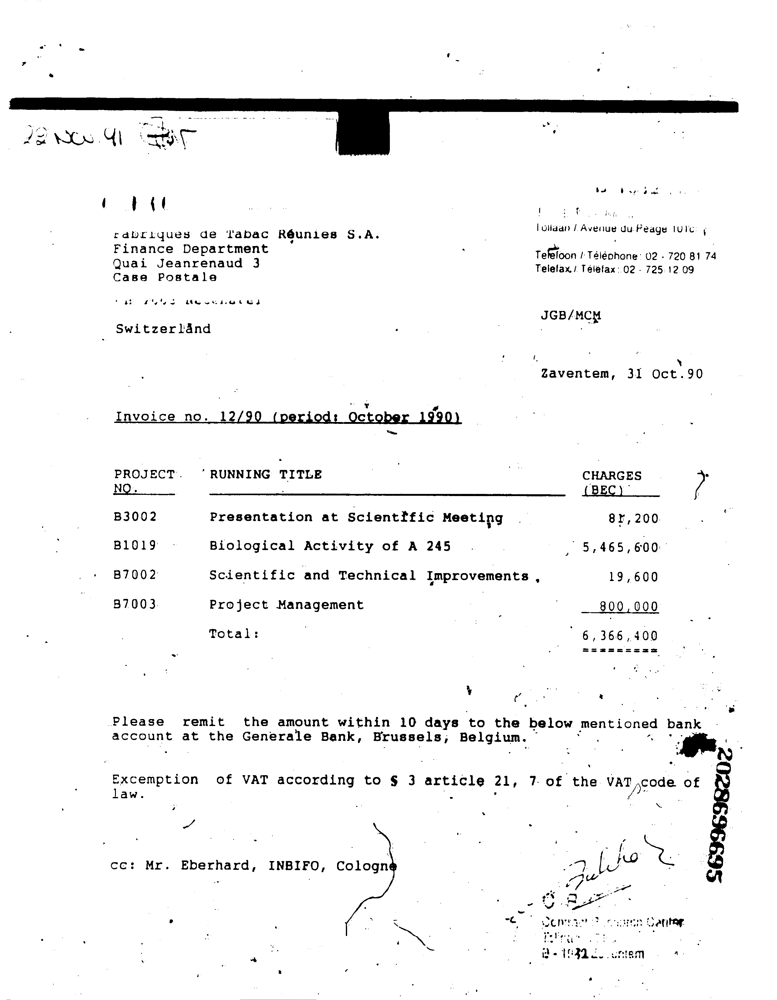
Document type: Invoice